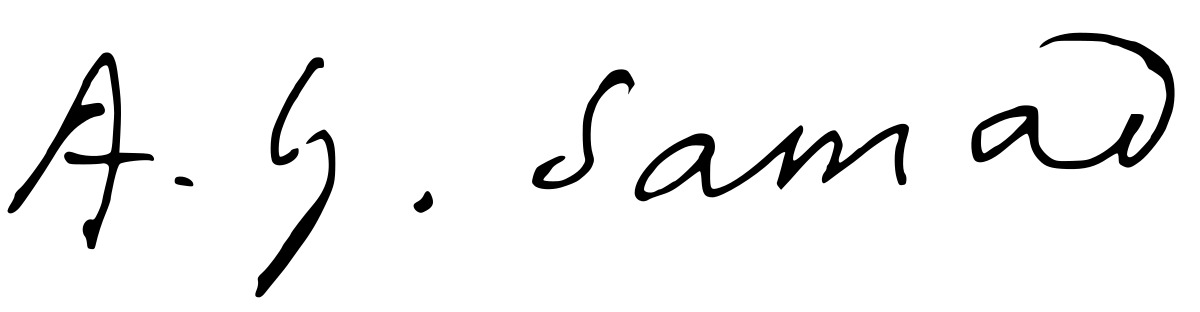
Signature of: abney golam samad